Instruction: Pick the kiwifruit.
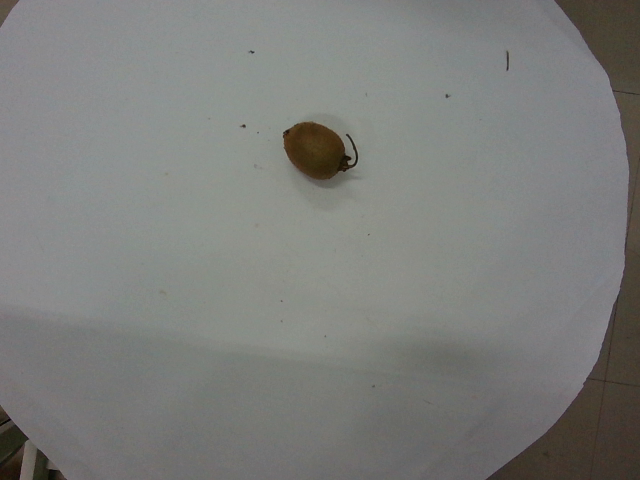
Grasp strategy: vertical